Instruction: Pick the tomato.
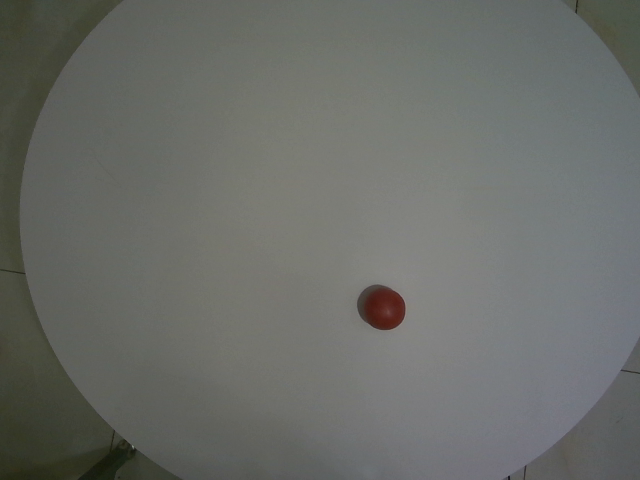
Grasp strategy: vertical